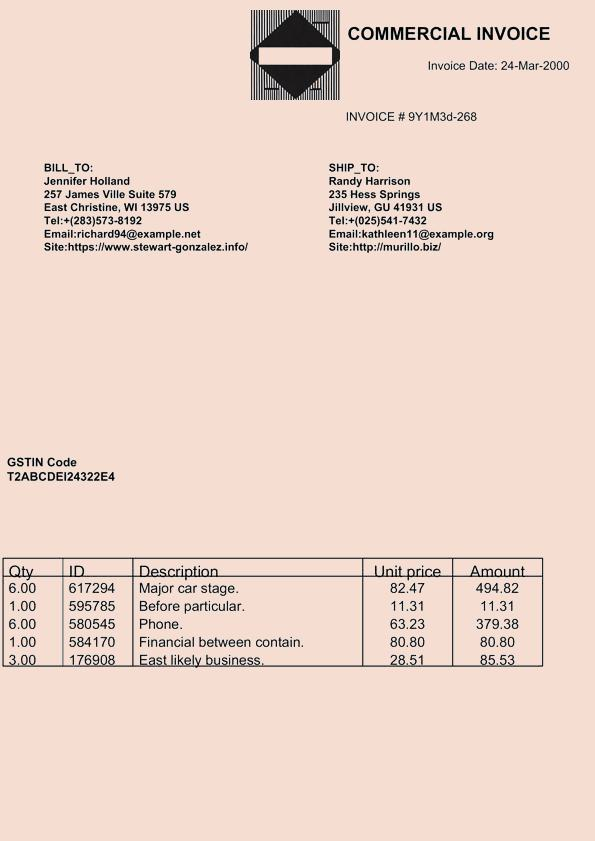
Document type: Invoice